Question: What type of tax is indicated in the document, personal property or real estate?
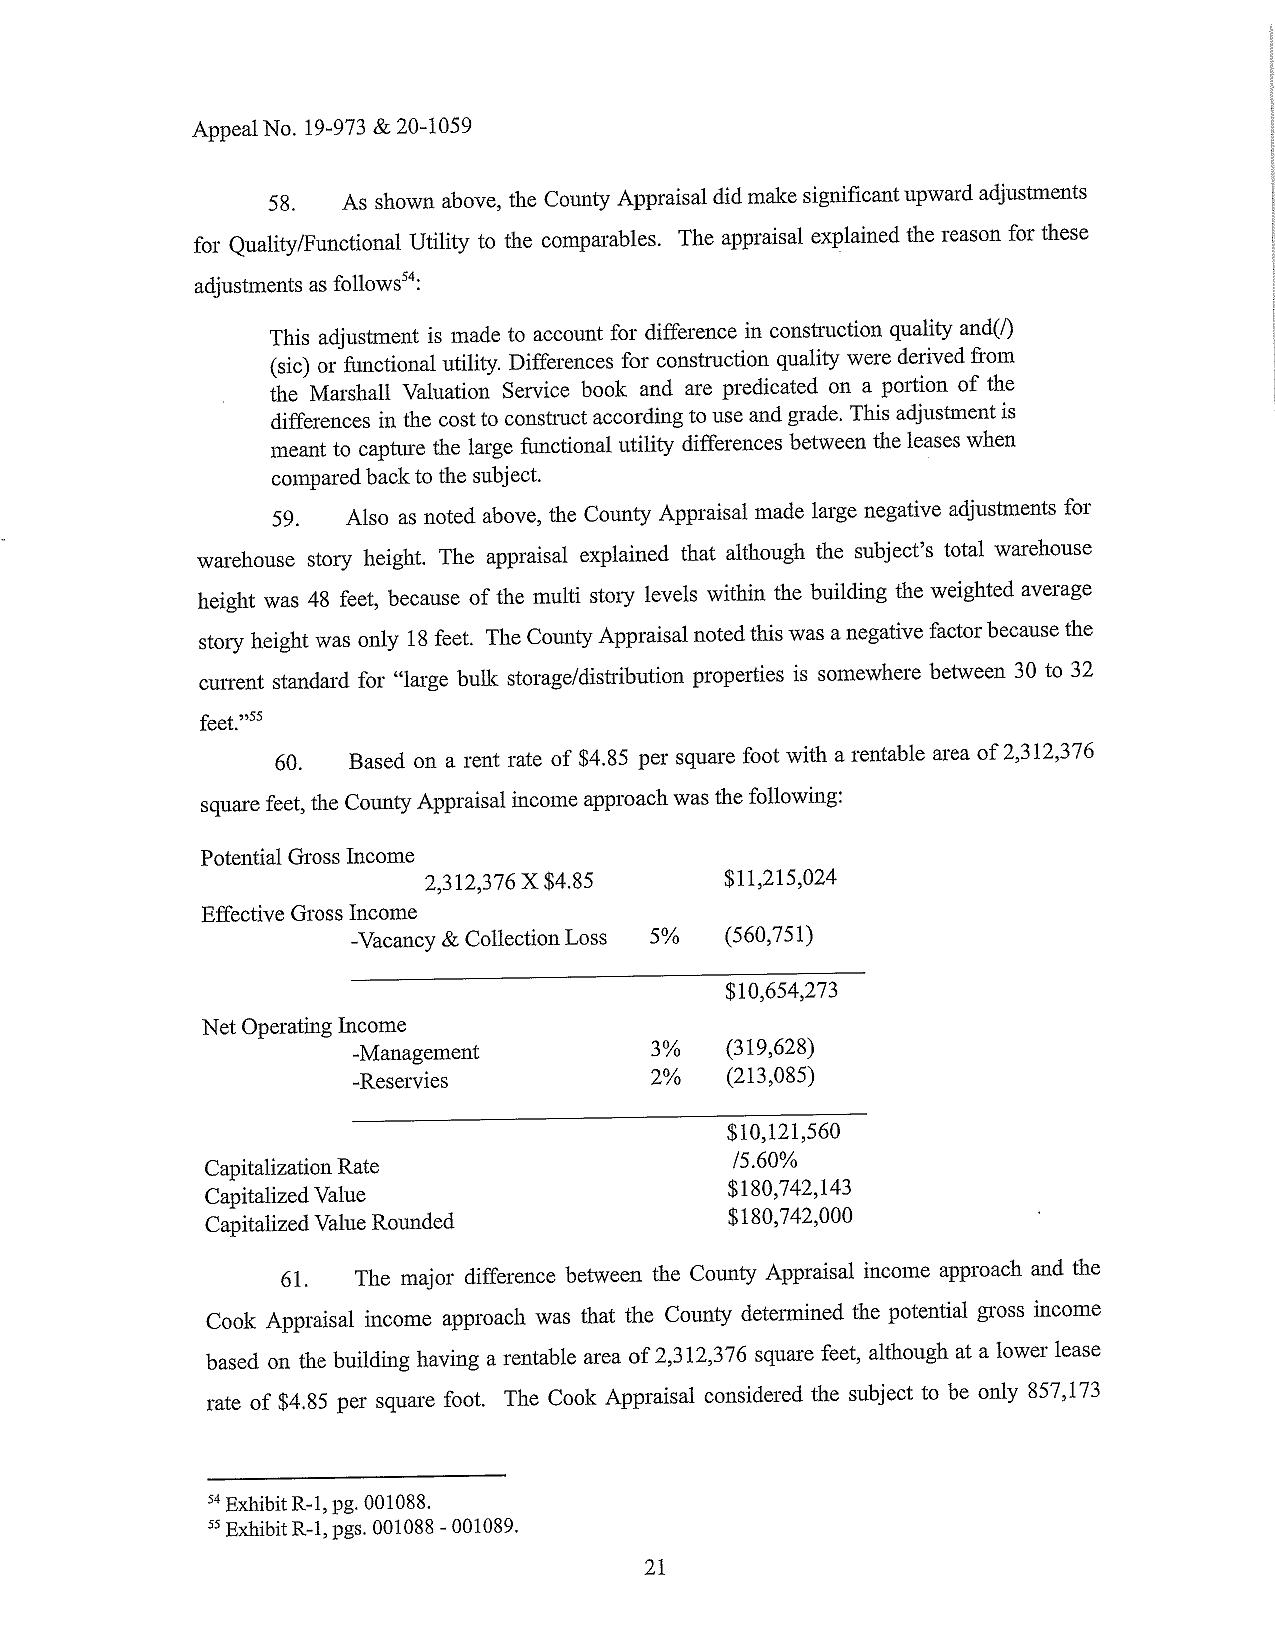
Answer: "Real Estate Tax"